Question: What was observed in the imaging?
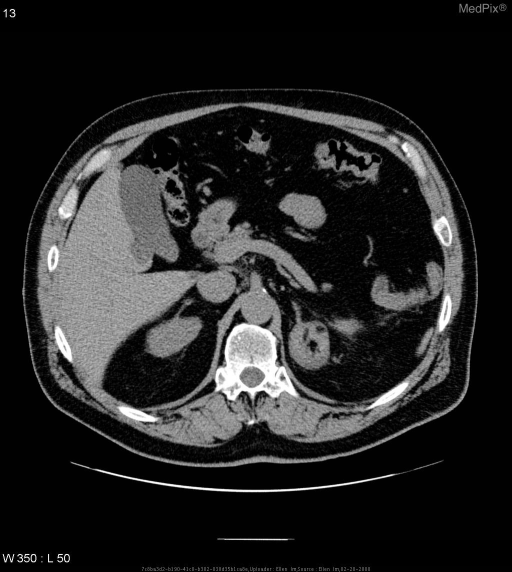
Answer: The imaging shows -solitary left adrenal mass measuring 2.8cm in diameter
- focal areas of hypodensity within a circumscrimed higher attenuation mass.
-no areas of calcification Axial CT image revealing a left adrenal mass measuring 2.8cm in diameter.  Areas of decreased density equivalent to the attenuation of adipose tissue within a well circumscribed lesion of higher attenuation..